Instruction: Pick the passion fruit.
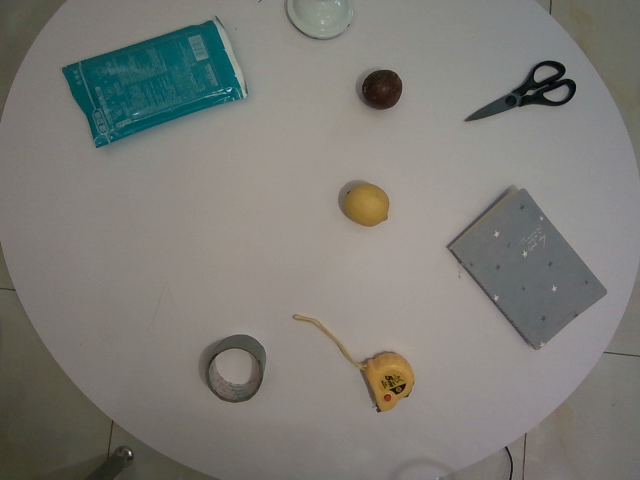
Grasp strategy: vertical